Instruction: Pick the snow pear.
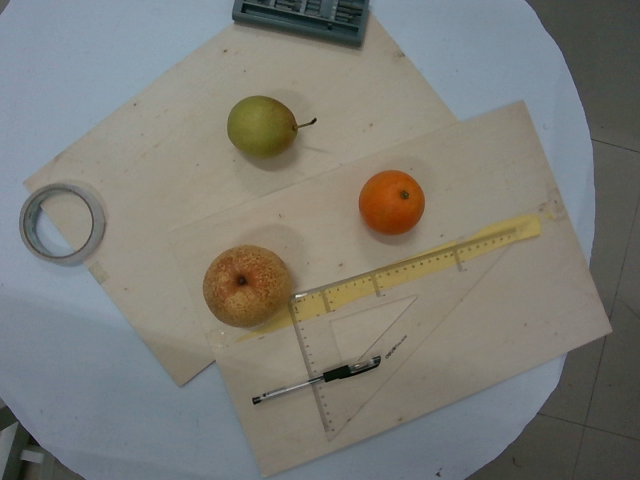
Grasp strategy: vertical